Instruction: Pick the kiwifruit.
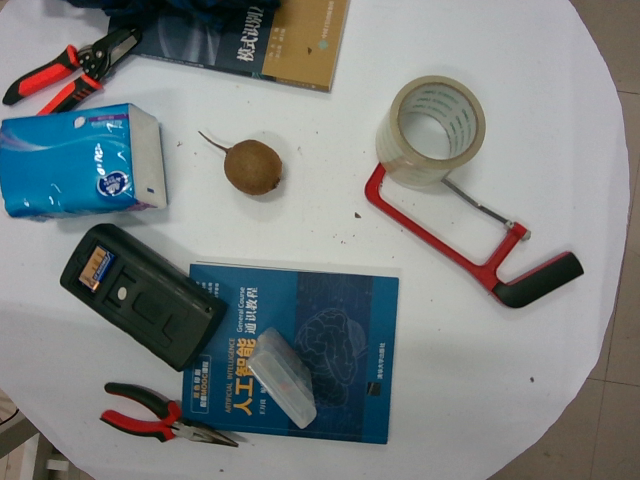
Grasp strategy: vertical